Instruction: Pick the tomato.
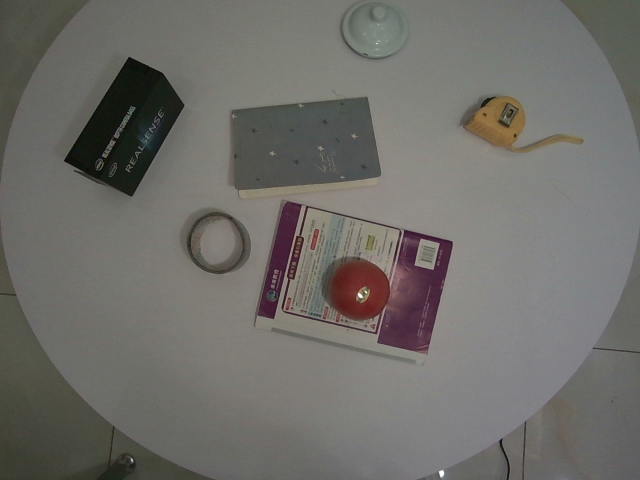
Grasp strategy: vertical